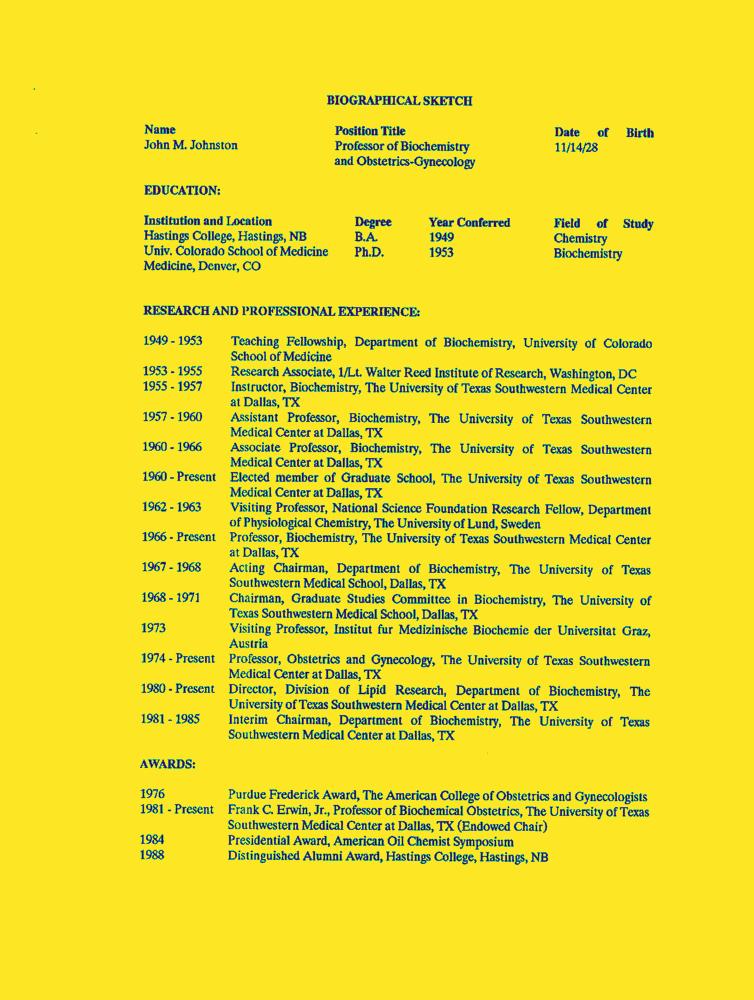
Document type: Resume-Doc